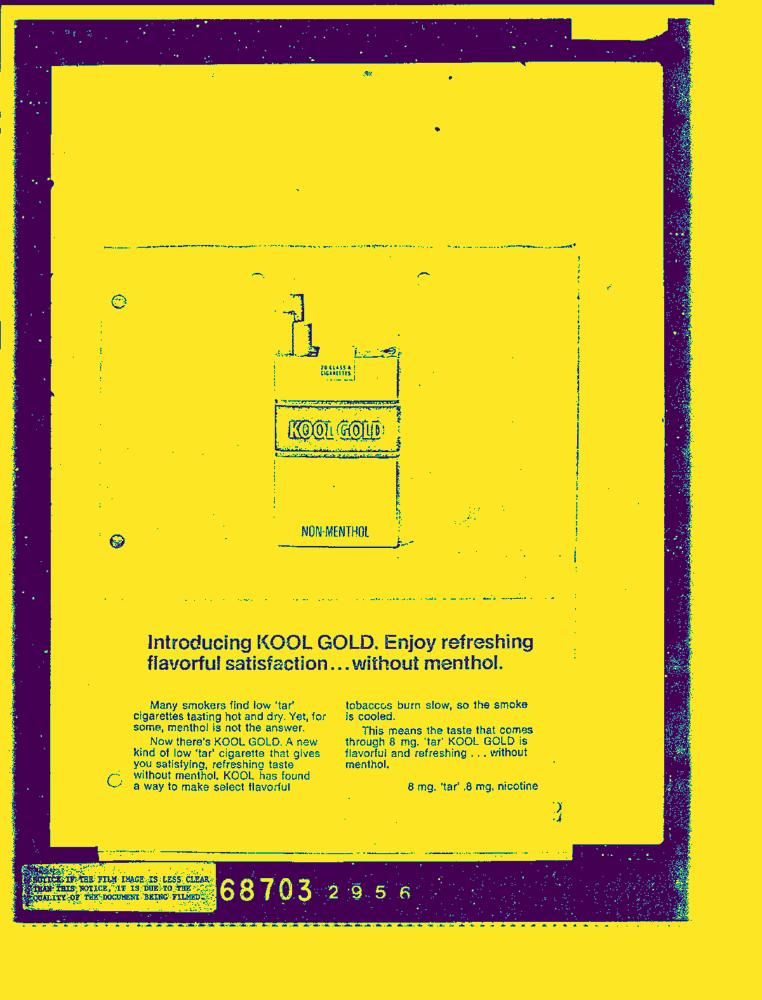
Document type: AD